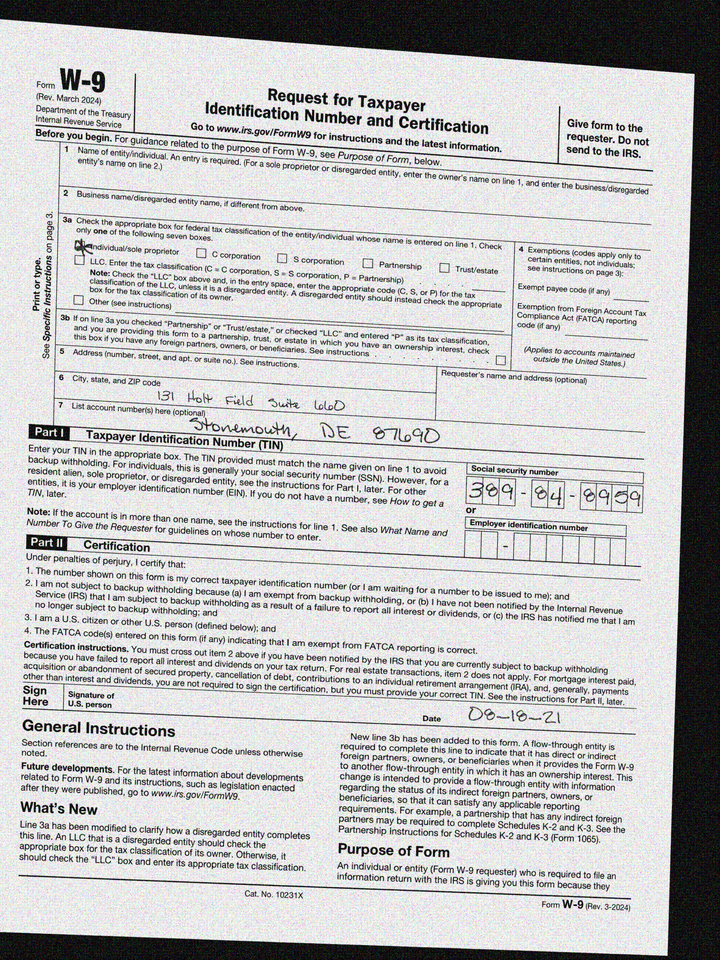
adr1: 131 Holt Field Suite 660
adr2: Stonemouth, DE 87690
cbx: yes
ssn: 389848959
sdt: 08-18-21